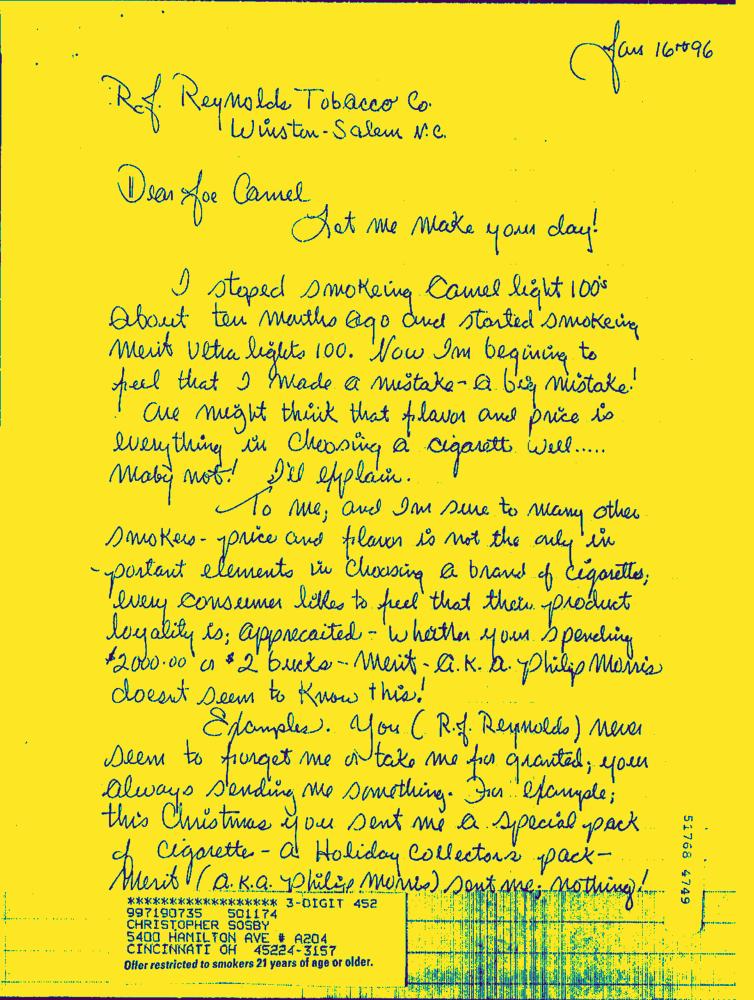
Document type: Hand-Written